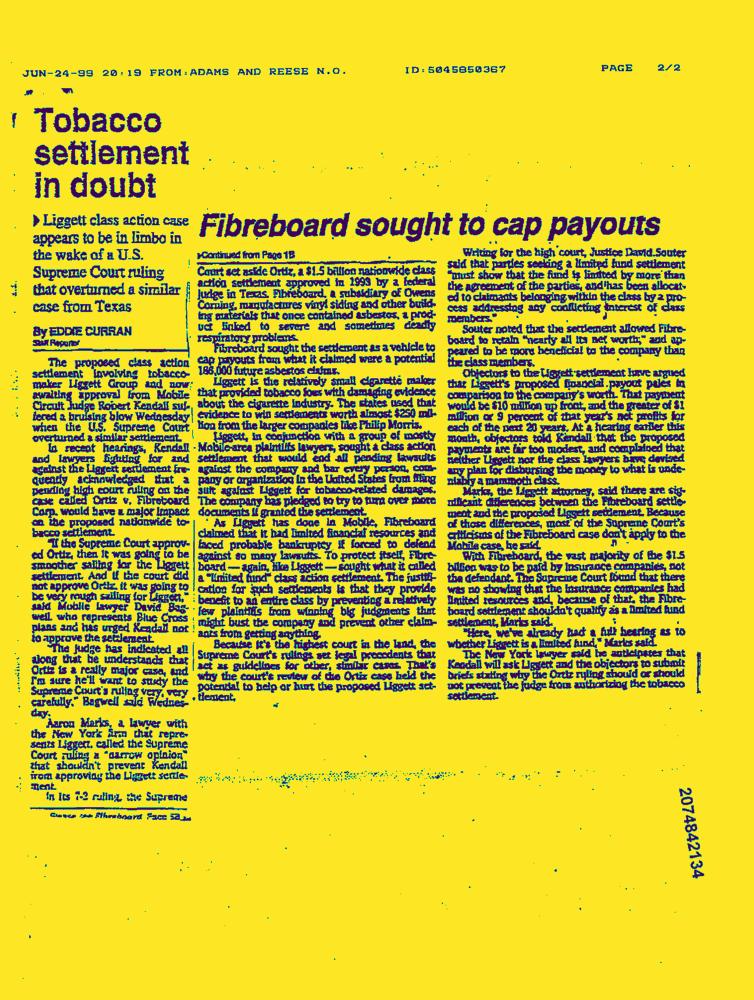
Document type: News-Article